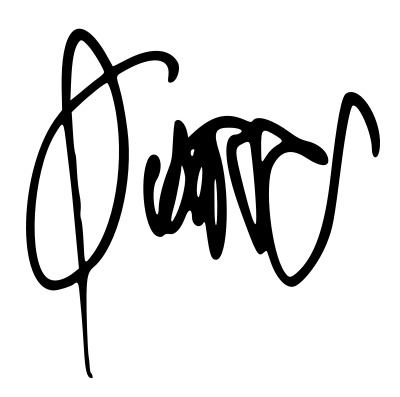
Signature of: quavo